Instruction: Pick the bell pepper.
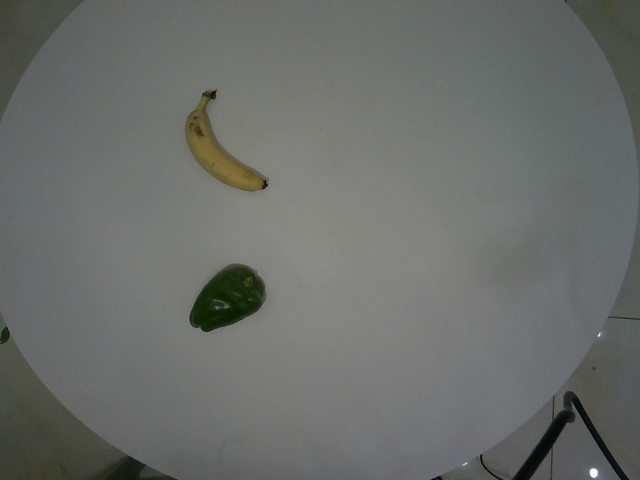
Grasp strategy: vertical